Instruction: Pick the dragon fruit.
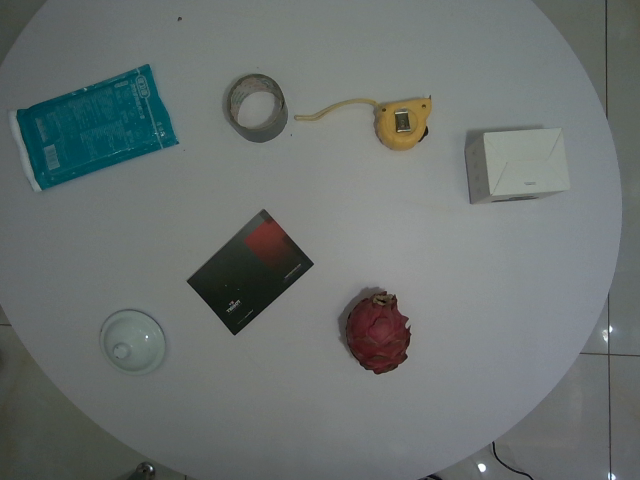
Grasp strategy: vertical